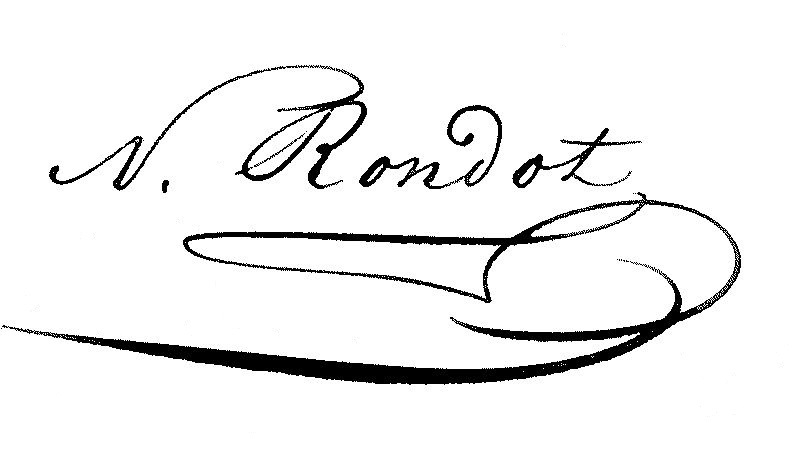
Signature of: natalis rondot